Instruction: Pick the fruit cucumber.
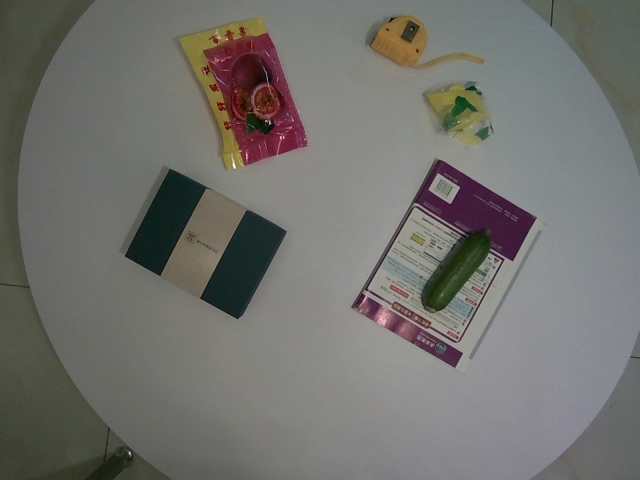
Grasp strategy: vertical